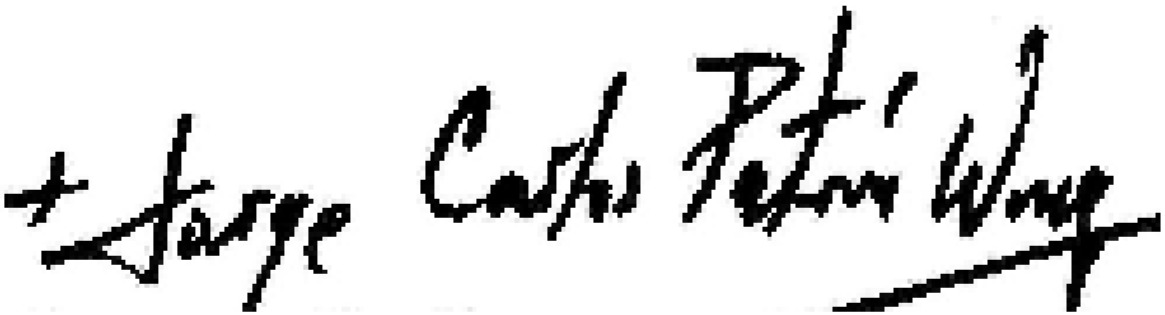
Signature of: jorge carlos patrón wong